Question: How does the patient history play a role?
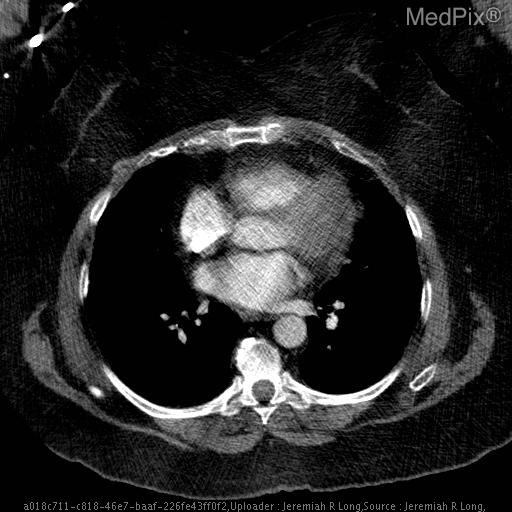
Answer: The patient's history of Shortness fo breath with concern for pulmonary embolism. is key in understanding the case.